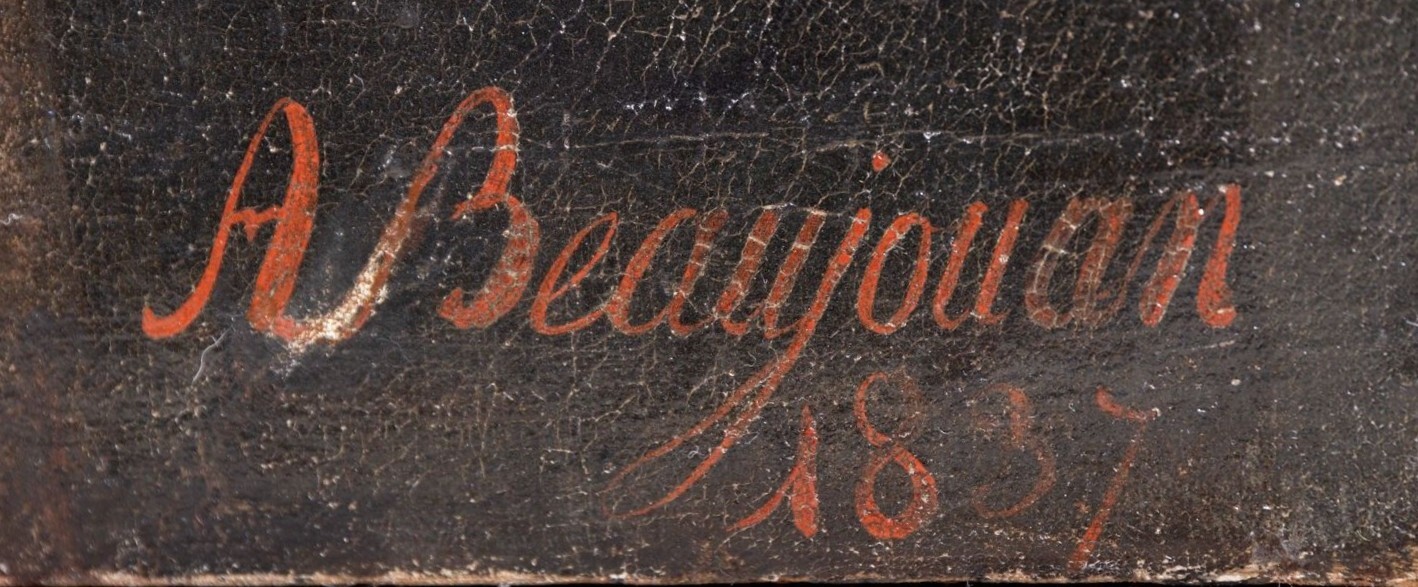
Signature of: jean louis amédée beaujouan